Question: What is the estimated tax bill amount according to the document?
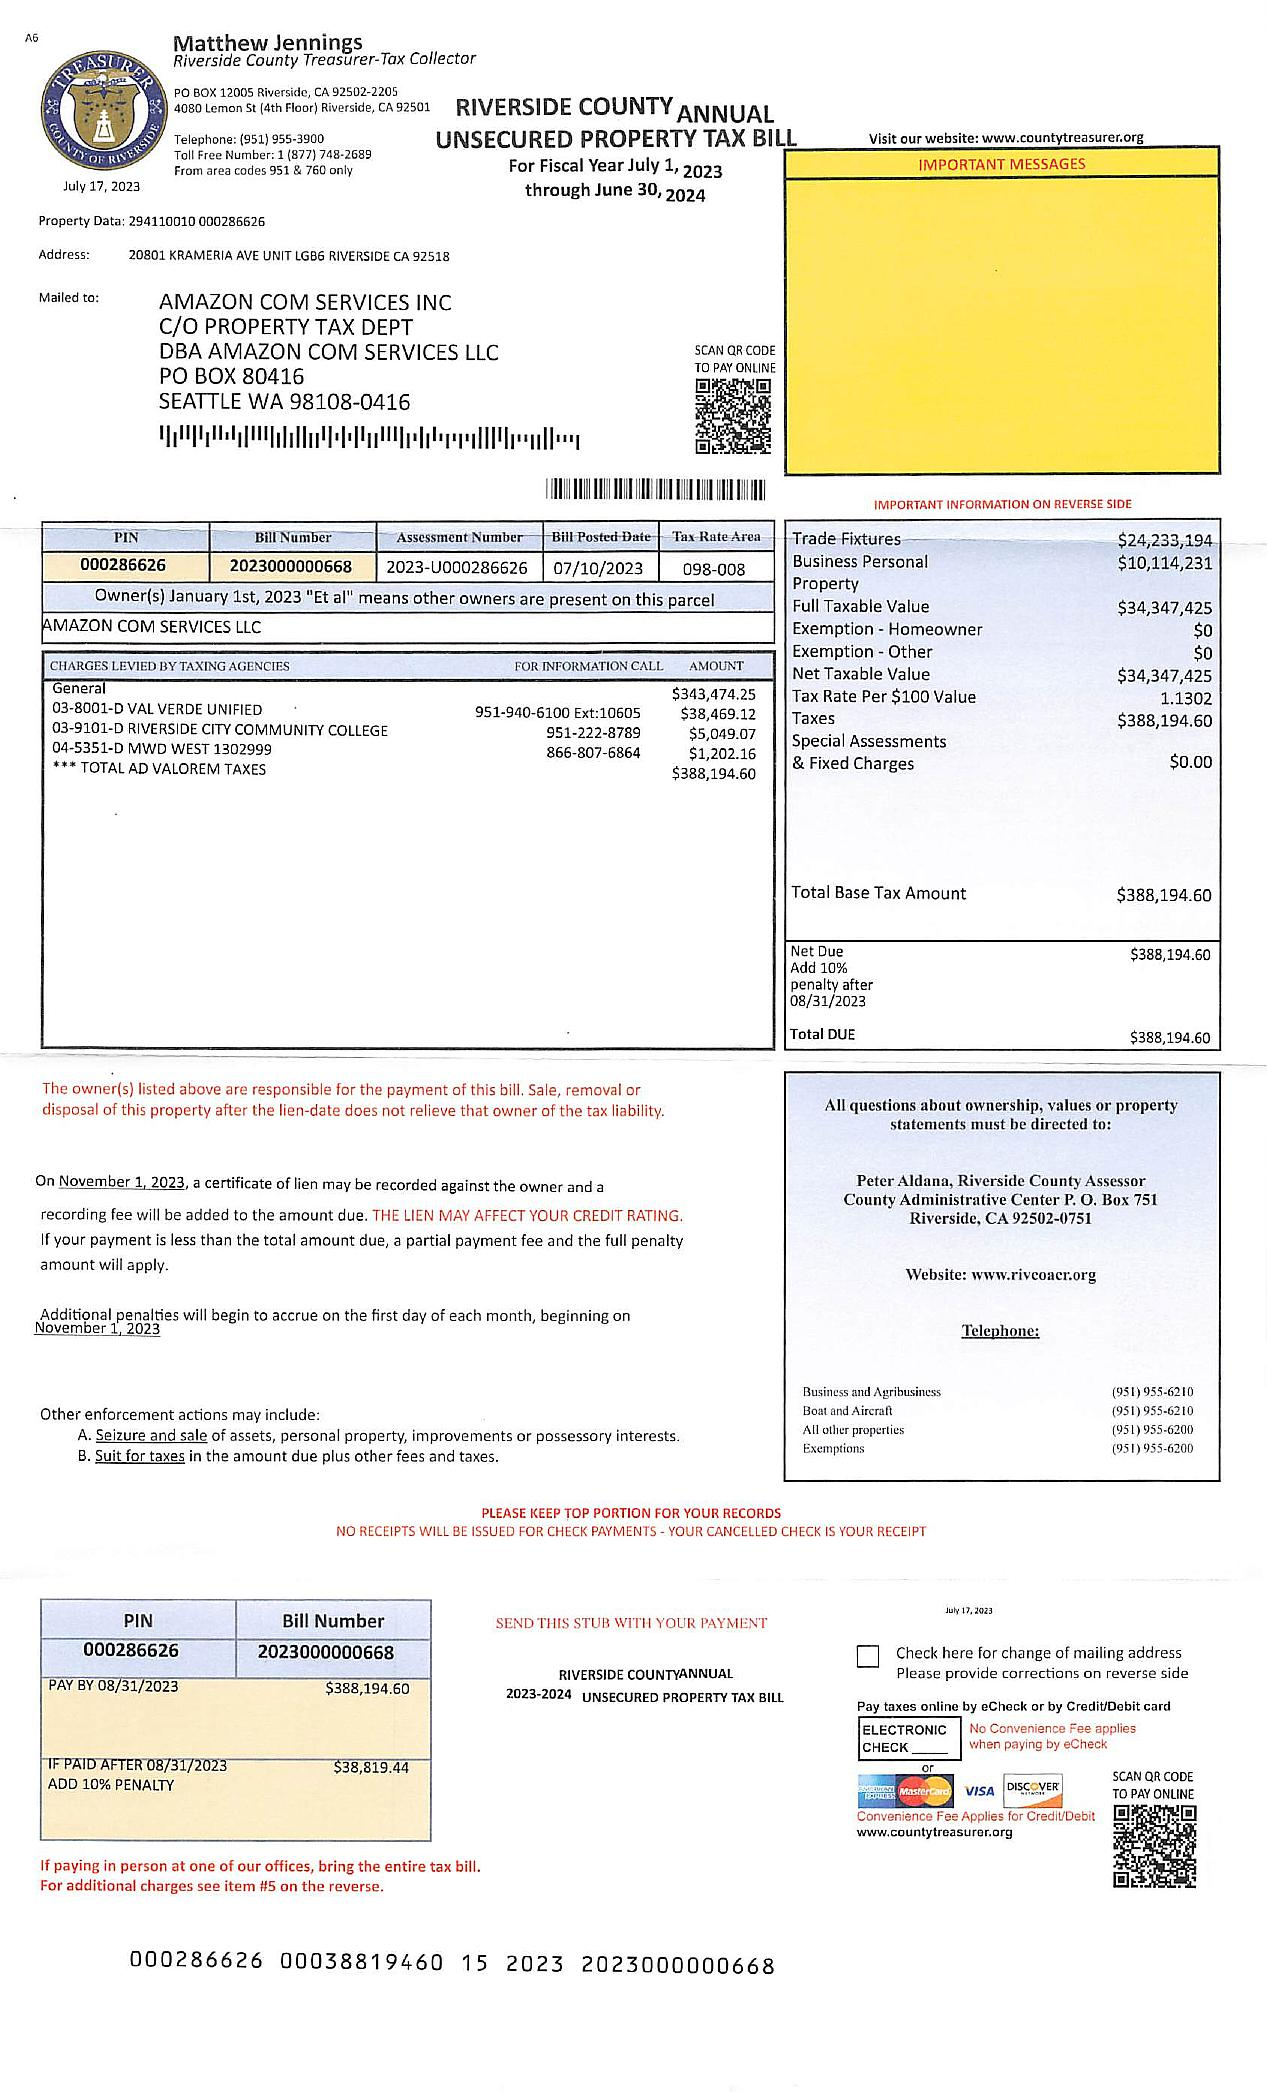
Answer: "$388,194.60 "